Question: What tax district, tax-rate area, or tax area code is specified in the document?
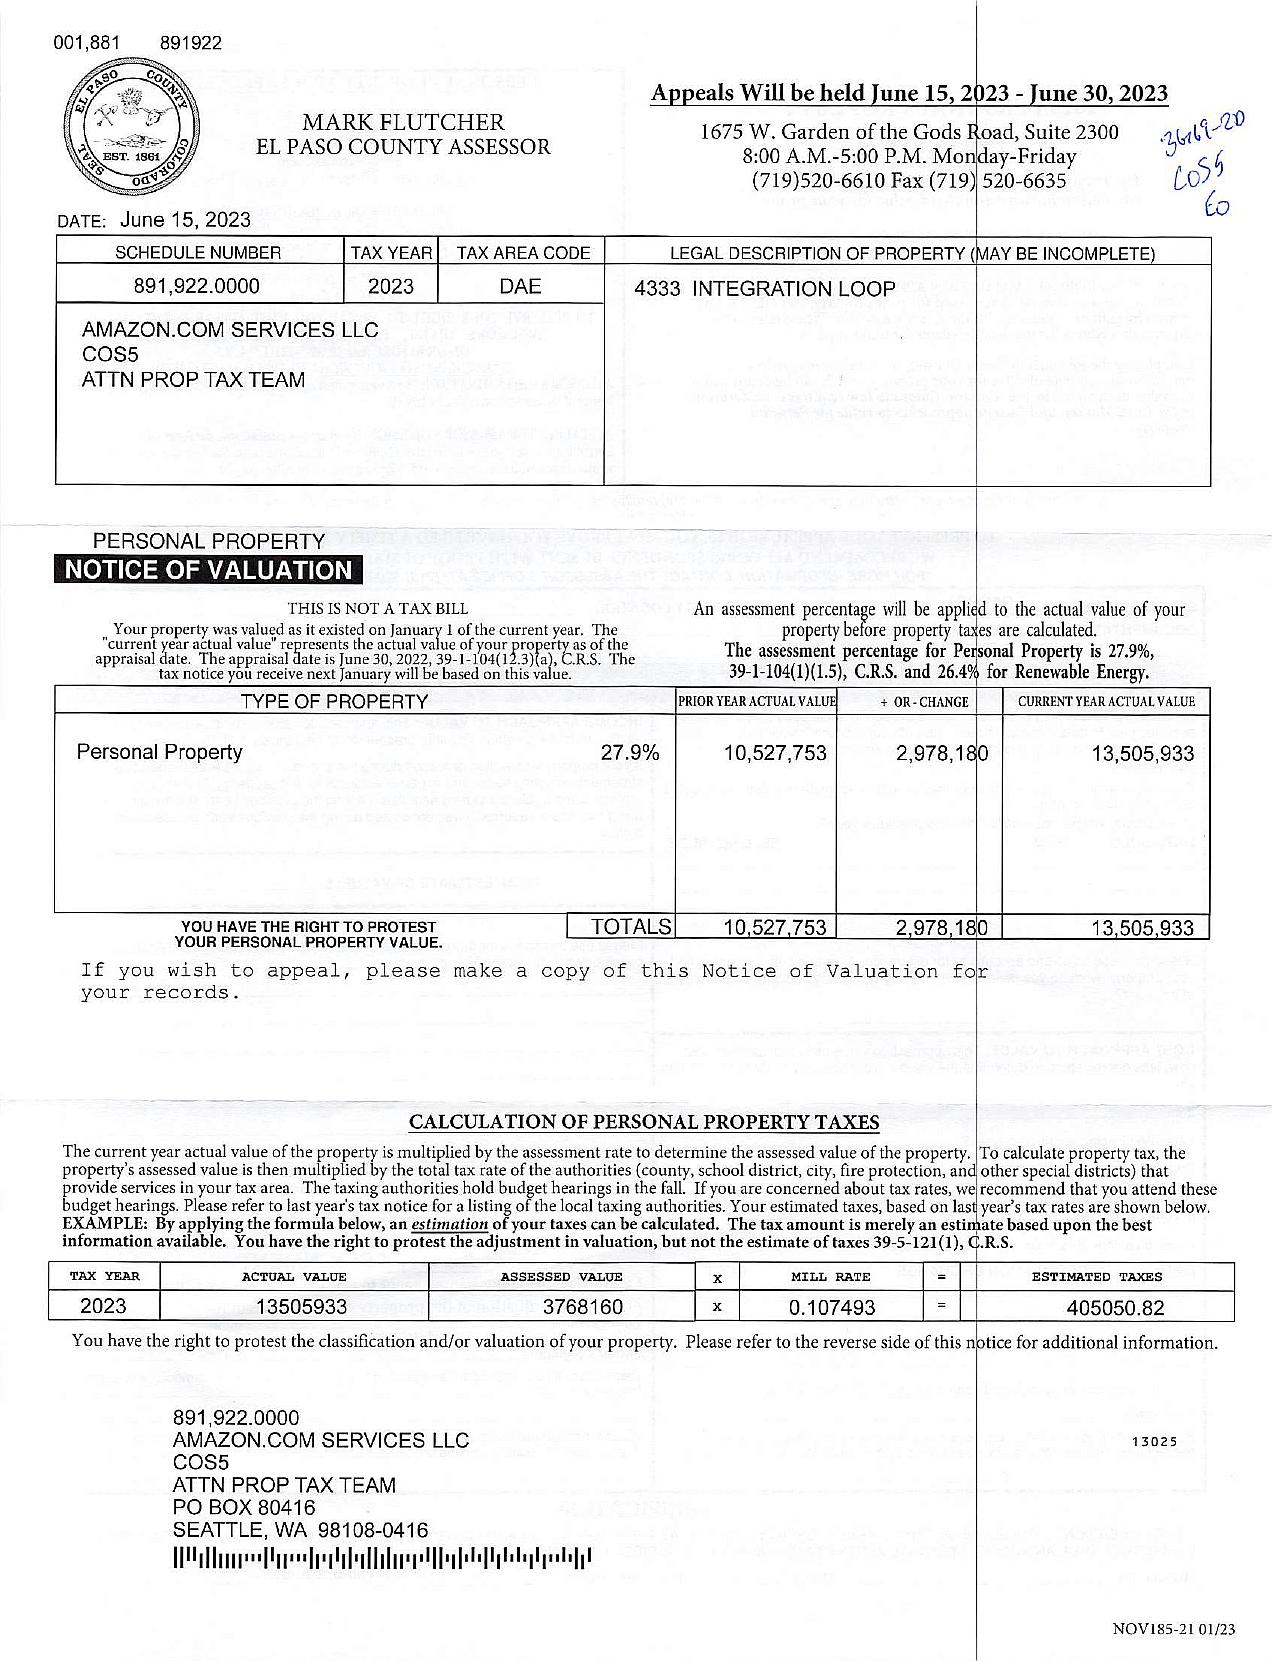
Answer: "DAE"